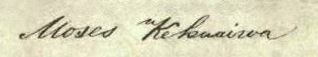
Signature of: moses kekūāiwa